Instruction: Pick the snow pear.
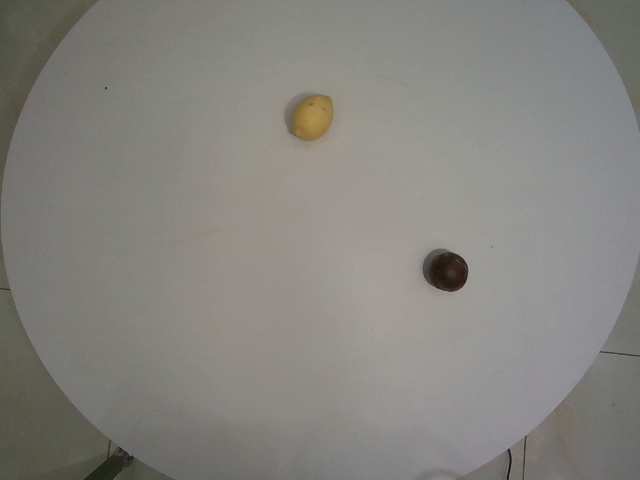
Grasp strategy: vertical